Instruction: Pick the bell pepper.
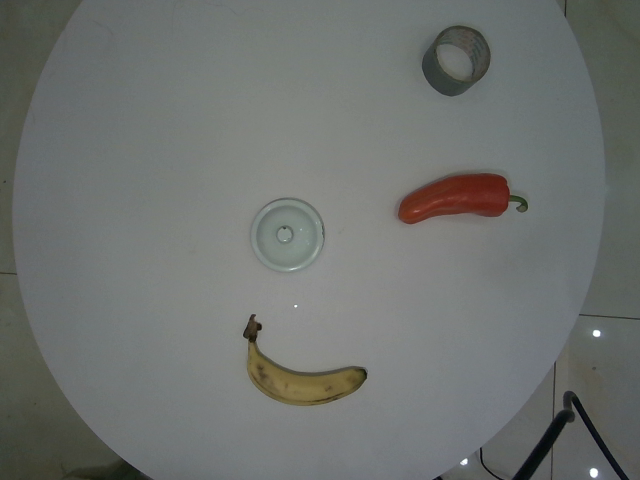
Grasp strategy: vertical